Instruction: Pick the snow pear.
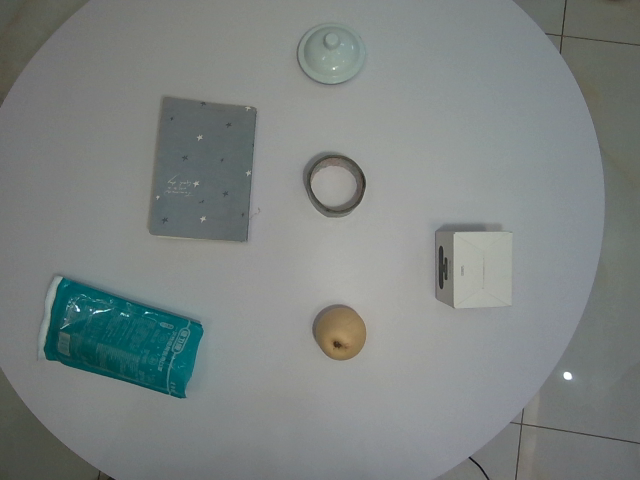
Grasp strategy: vertical